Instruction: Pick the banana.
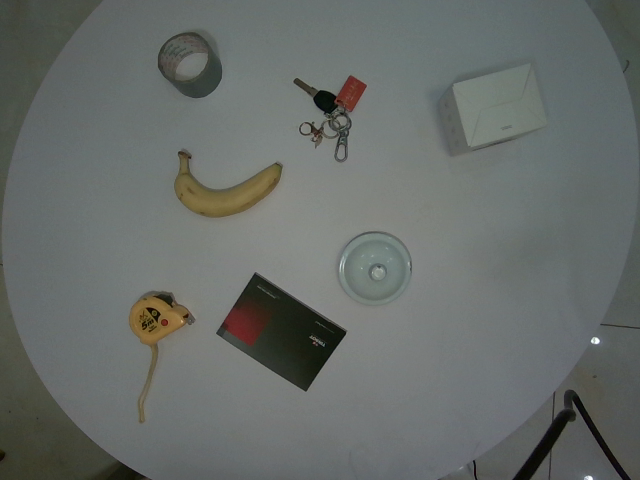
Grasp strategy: vertical